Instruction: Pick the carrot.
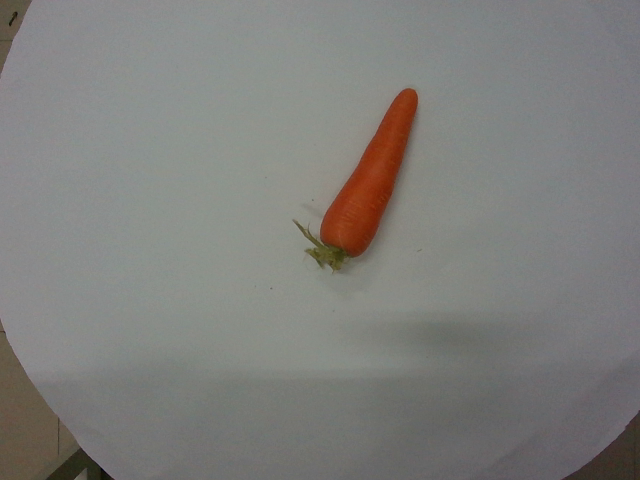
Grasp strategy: vertical